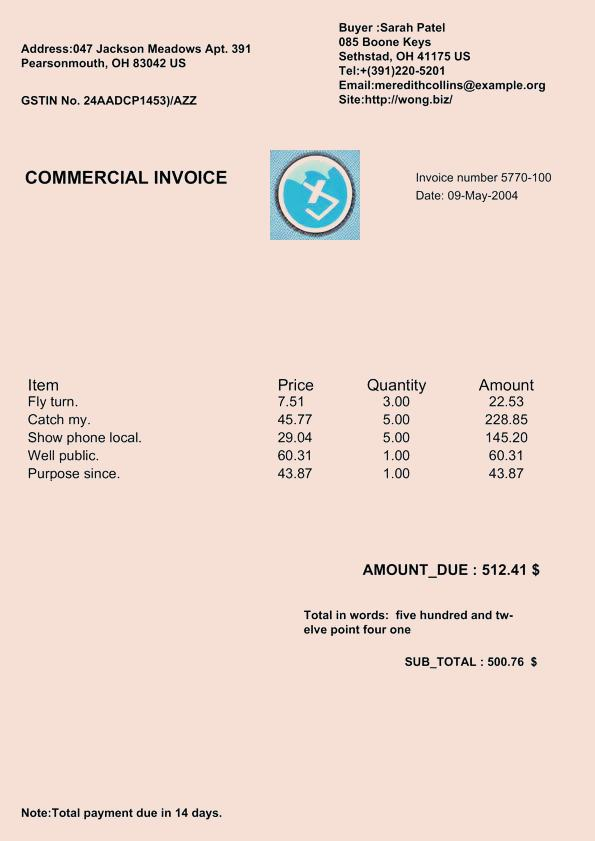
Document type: Invoice